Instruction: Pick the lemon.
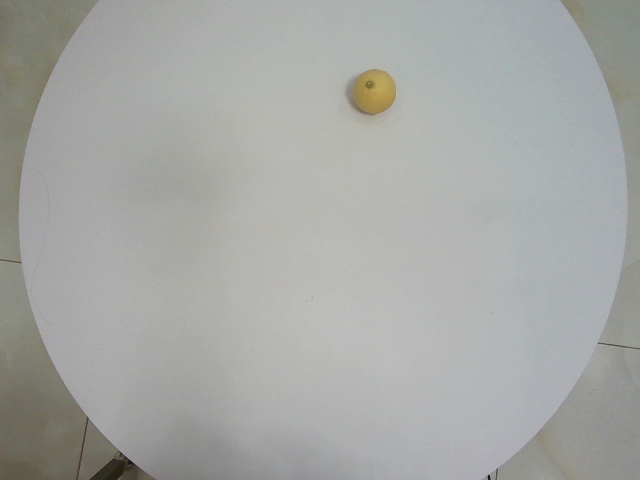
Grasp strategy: vertical